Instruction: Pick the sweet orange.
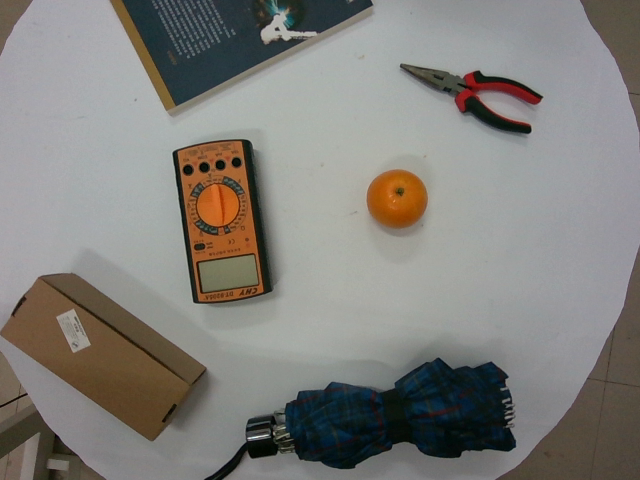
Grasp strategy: vertical